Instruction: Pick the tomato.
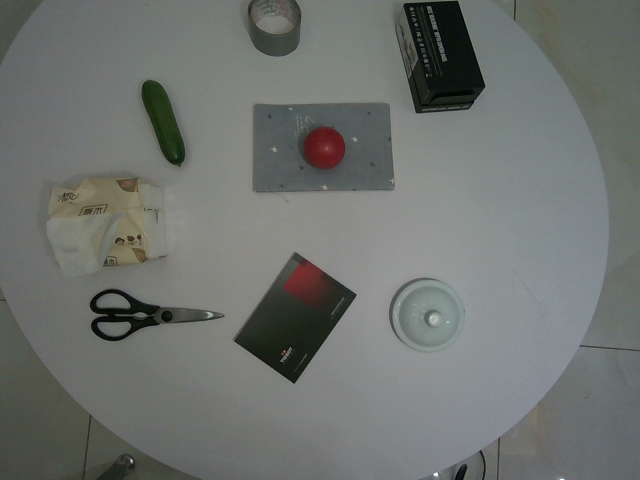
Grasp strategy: vertical